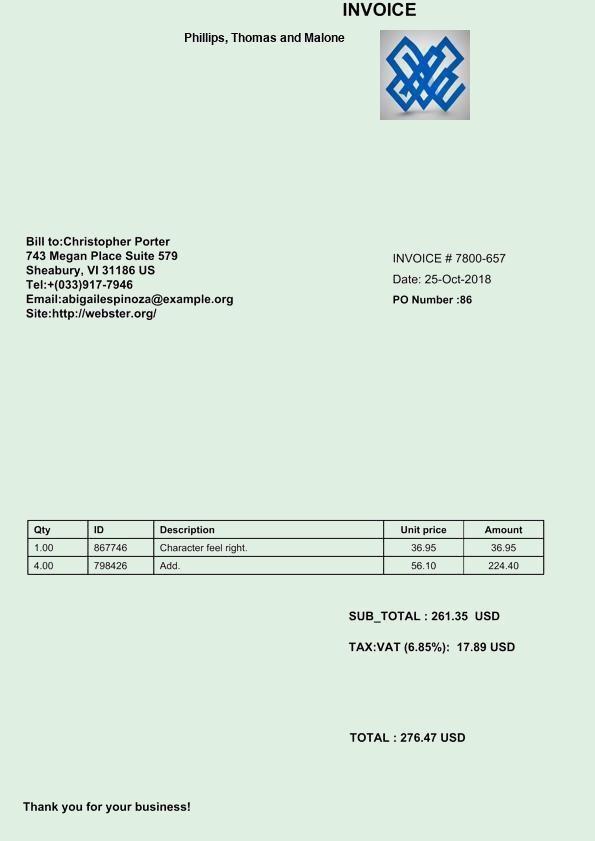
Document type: Invoice